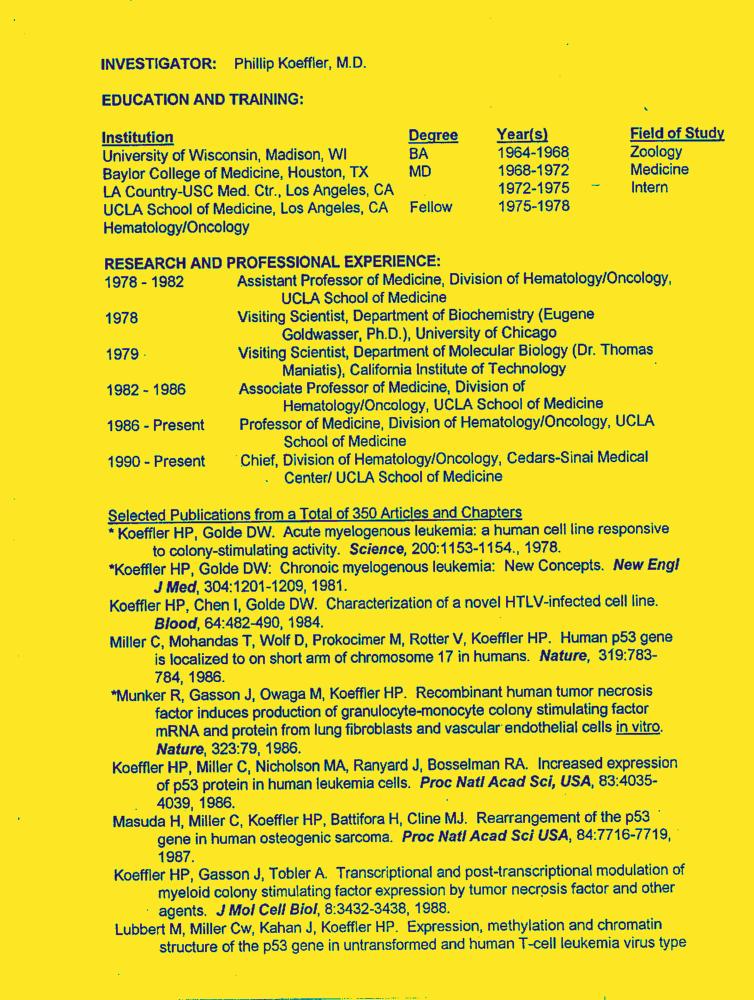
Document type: Resume-Doc